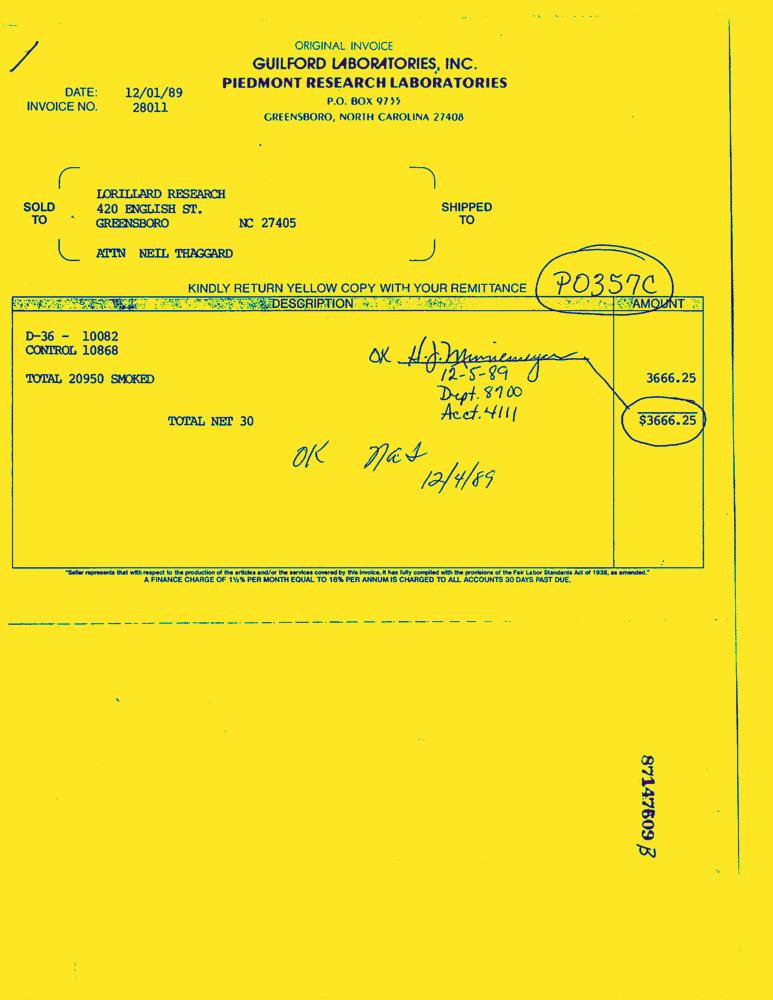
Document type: Invoice-Doc